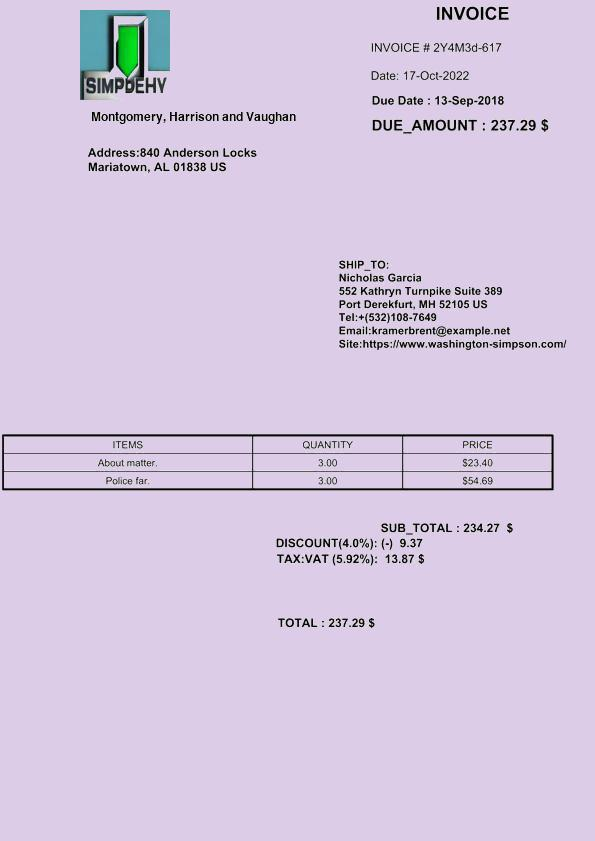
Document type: Invoice